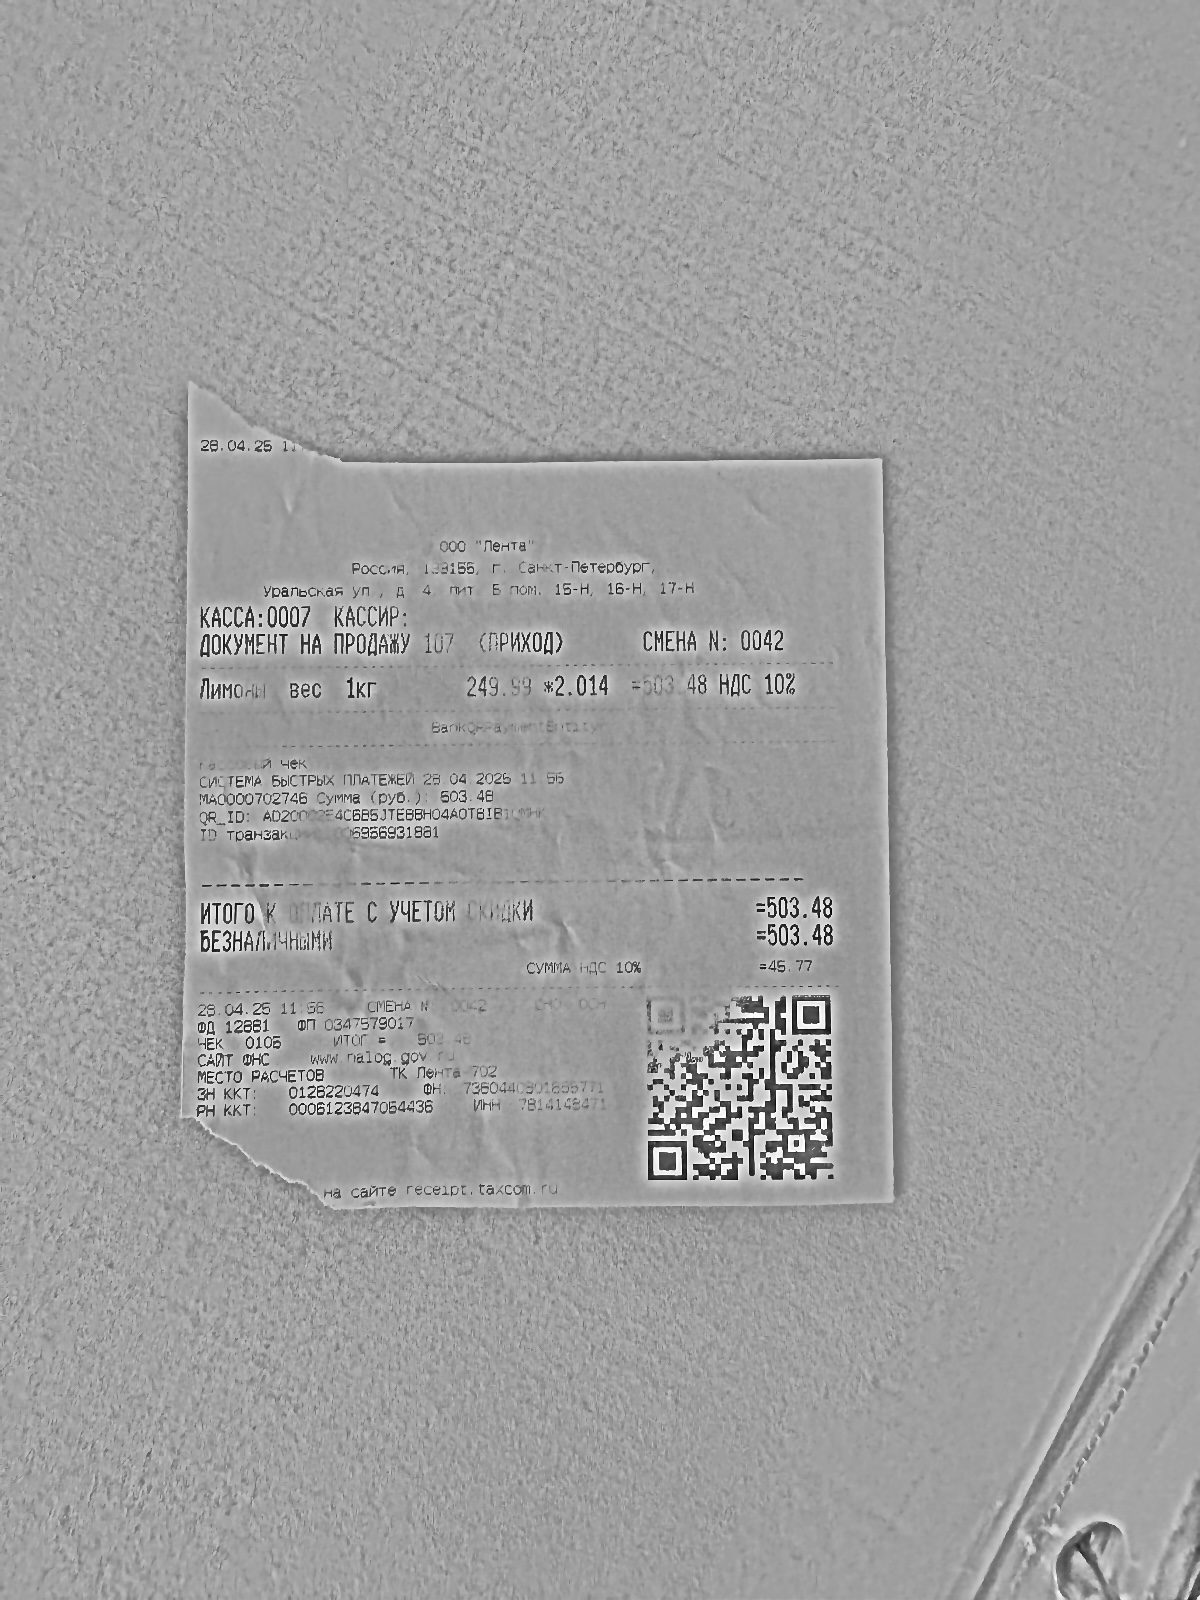
Продавец: ООО "Лента"
ИНН: 7814148471
Дата: 29.04.25
Товары: Лимоны вес 1кг
Количество: 2.014
Цена: 249.99
Сумма: 503.48
Итого: 503.48